Question: What is the filing due date as per the document?
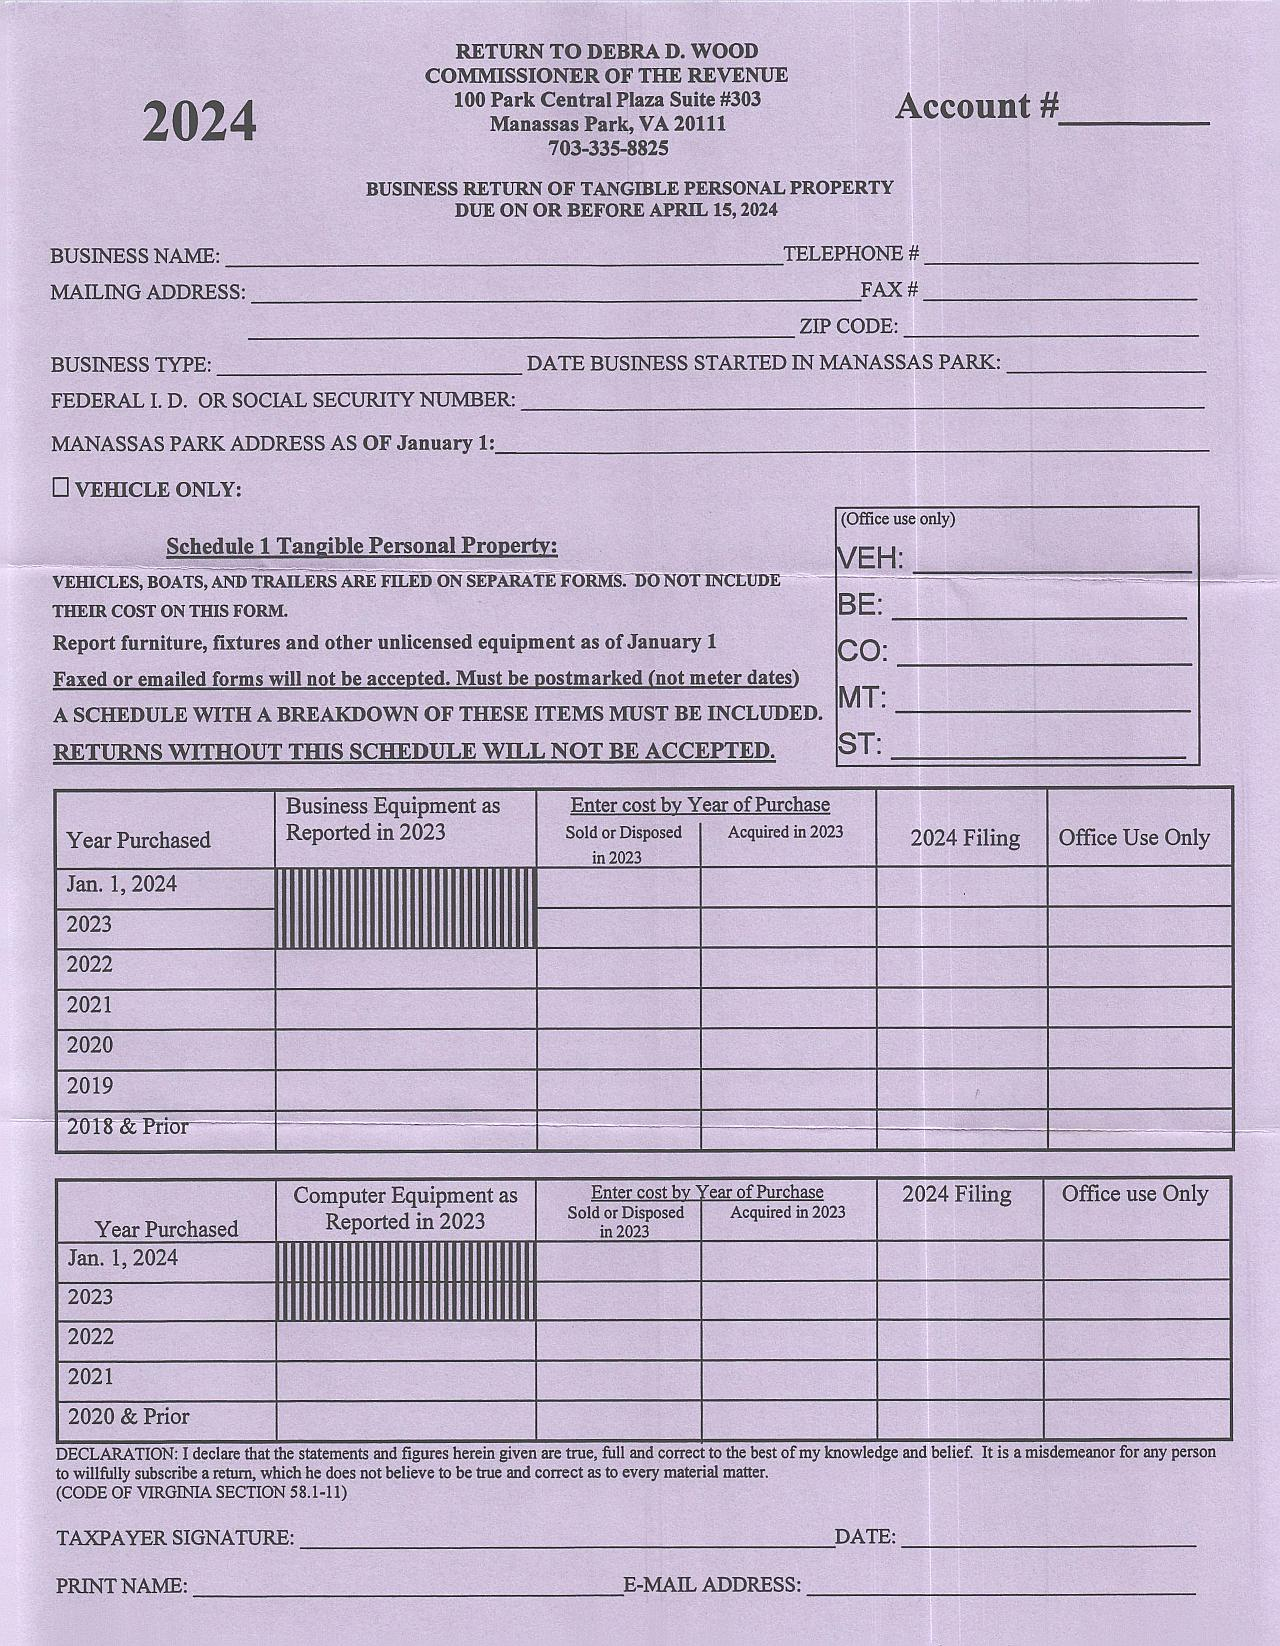
Answer: "15-Apr-24"